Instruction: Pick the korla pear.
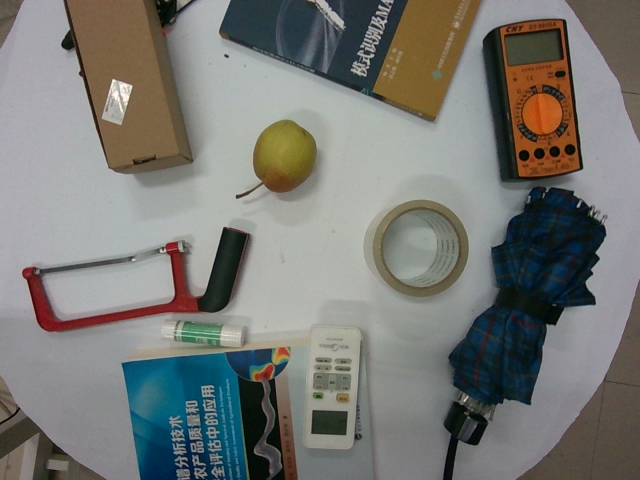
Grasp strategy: vertical